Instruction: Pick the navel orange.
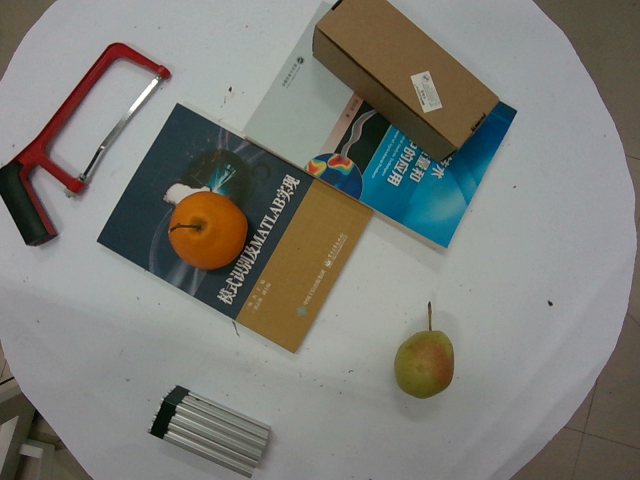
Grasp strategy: vertical